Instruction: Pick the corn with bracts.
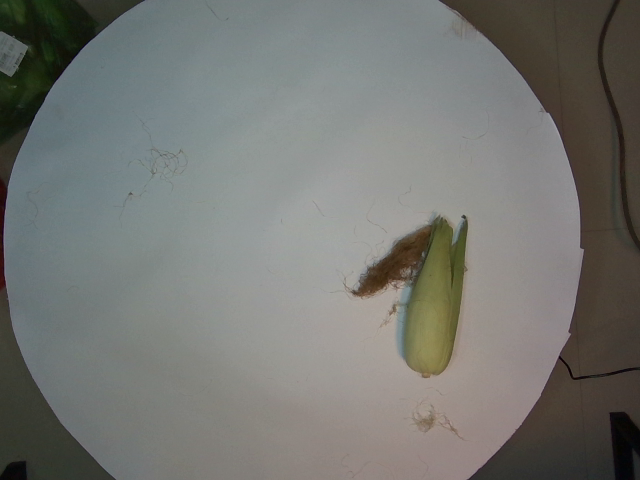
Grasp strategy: vertical